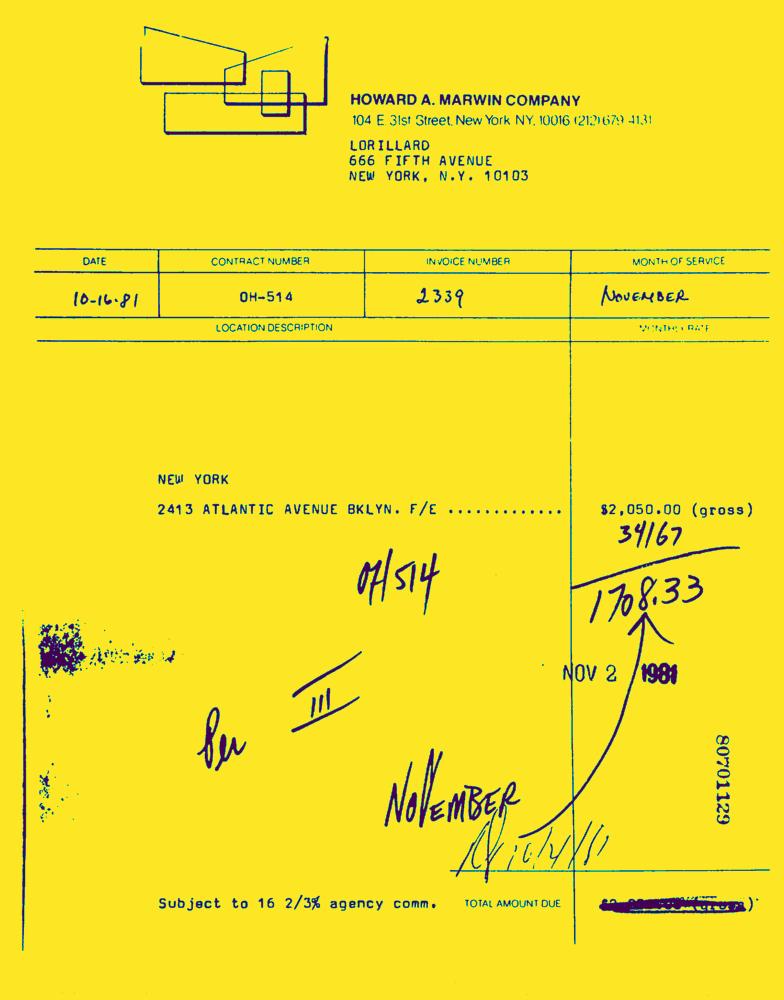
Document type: Invoice-Doc